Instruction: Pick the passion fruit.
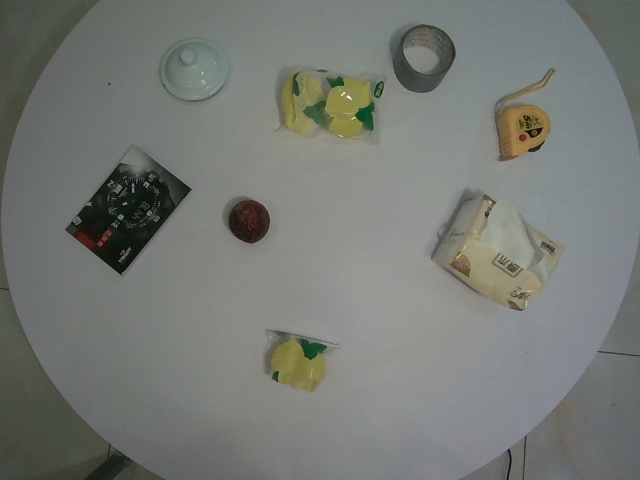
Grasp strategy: vertical